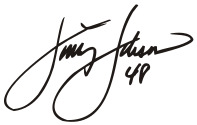
Signature of: jimmie johnson